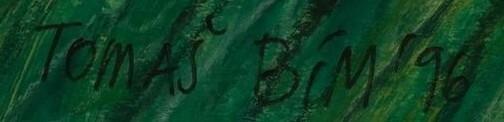
Signature of: tomáš bím